Identify and extract the amount in words, amount in numbers, payee name, cheque date, and bank name from the image.
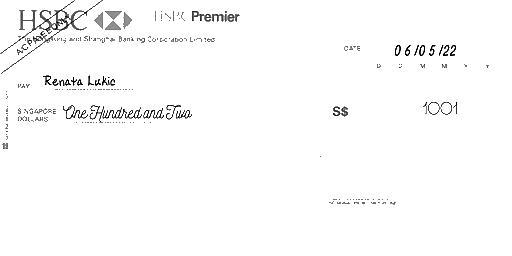
amt_in_words: One Hundred and Two
amt_in_figures: 1001
payee_name: Renata Lukic
bank_name: HSBC
cheque_date: 06/05/22